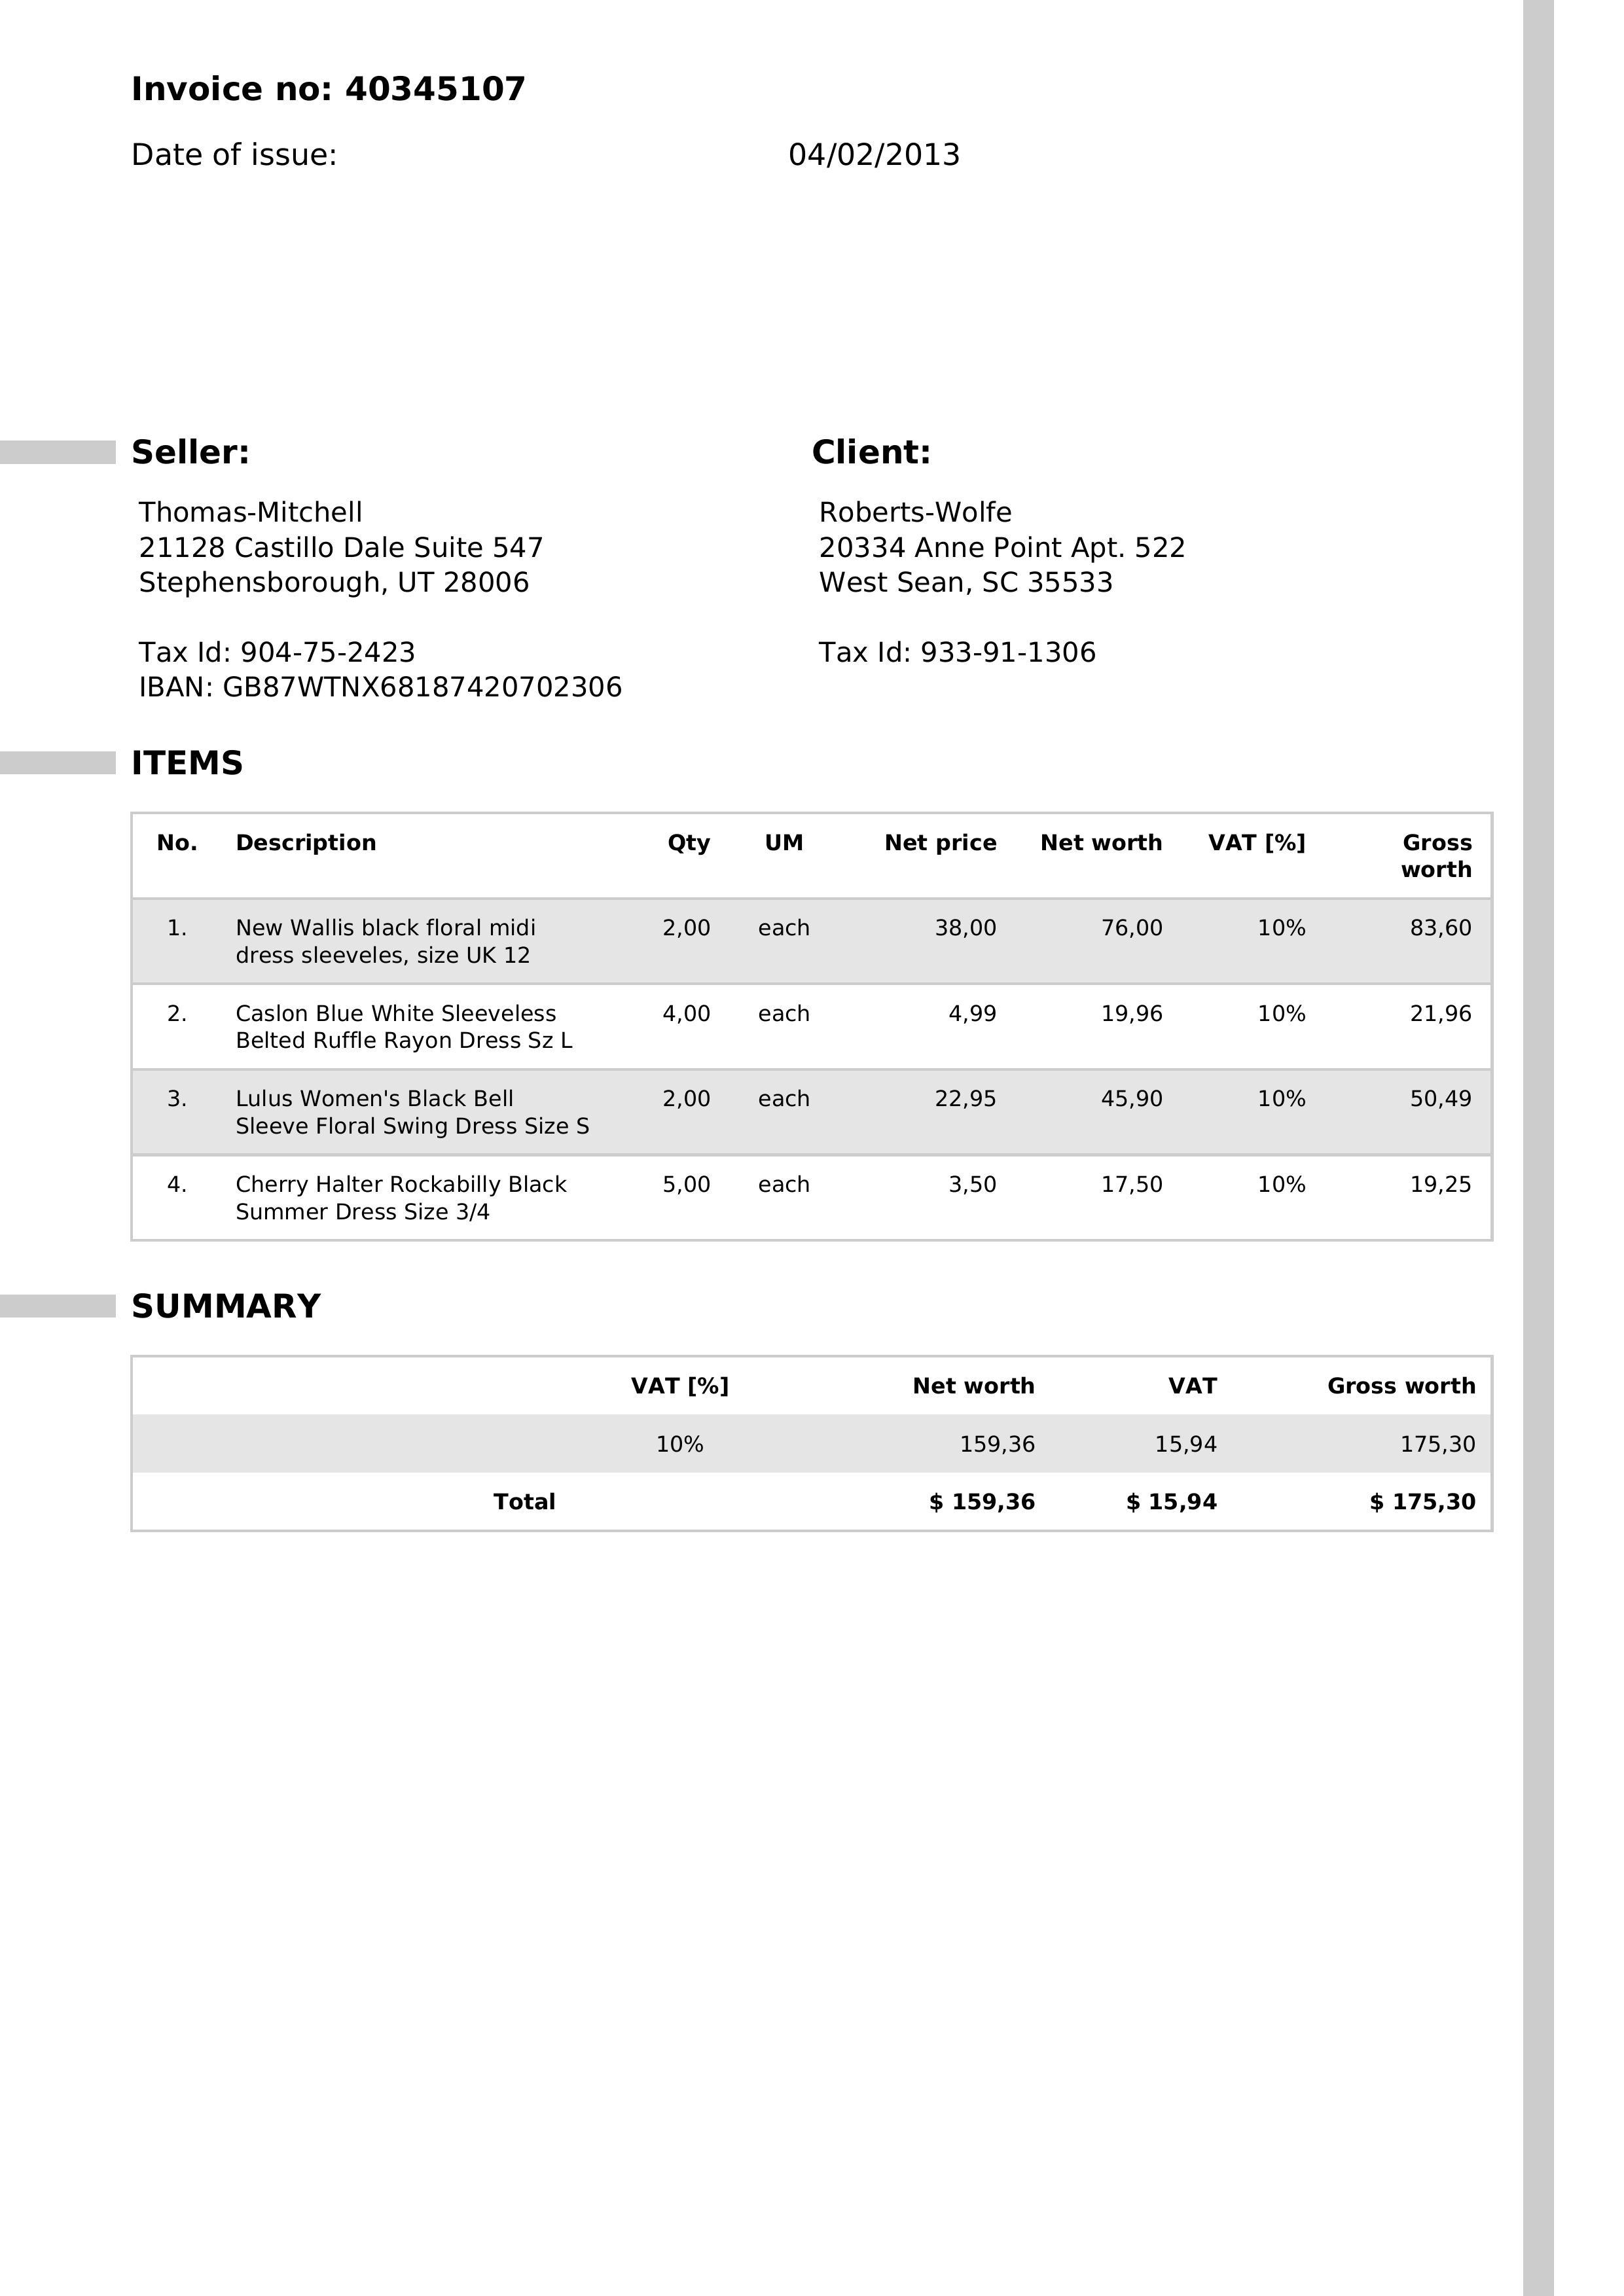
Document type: Invoice